Question: What jurisdiction, city, or county is the document associated with?
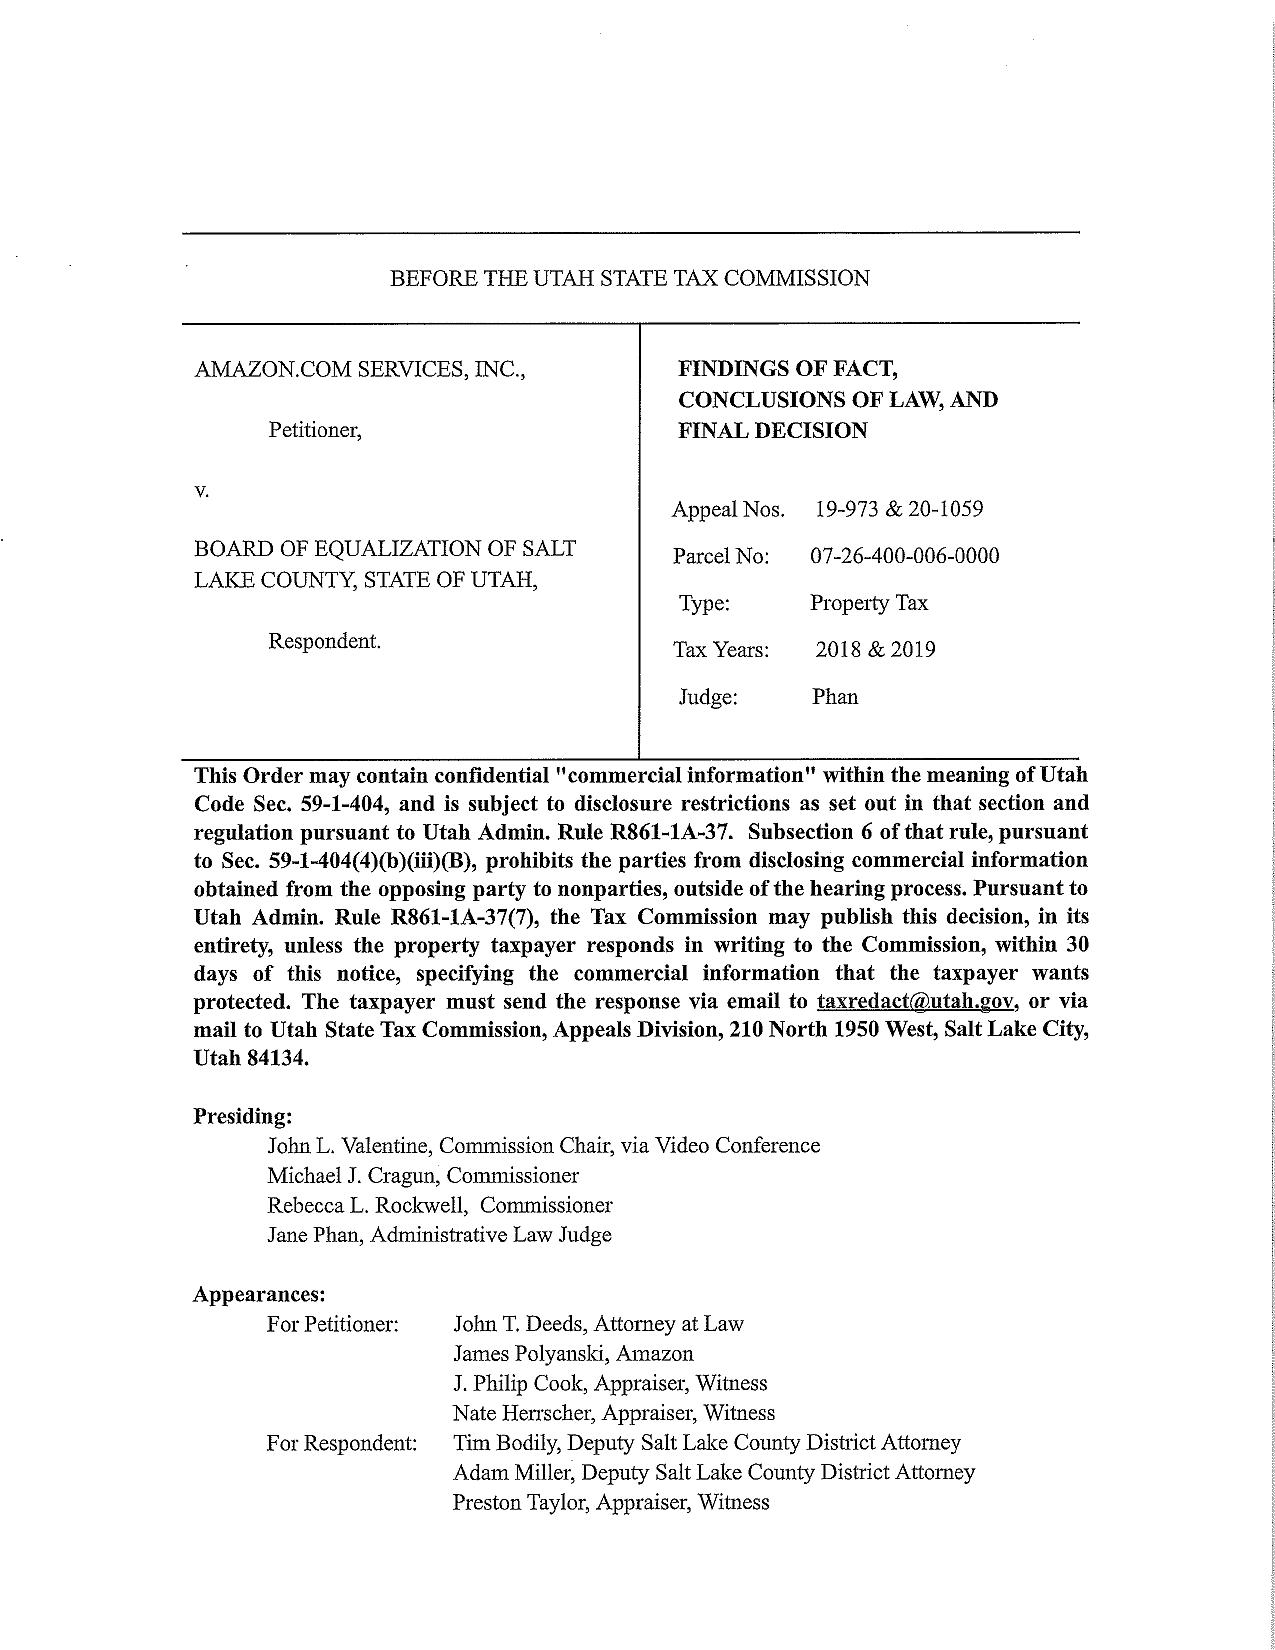
Answer: "Salt Lake County"